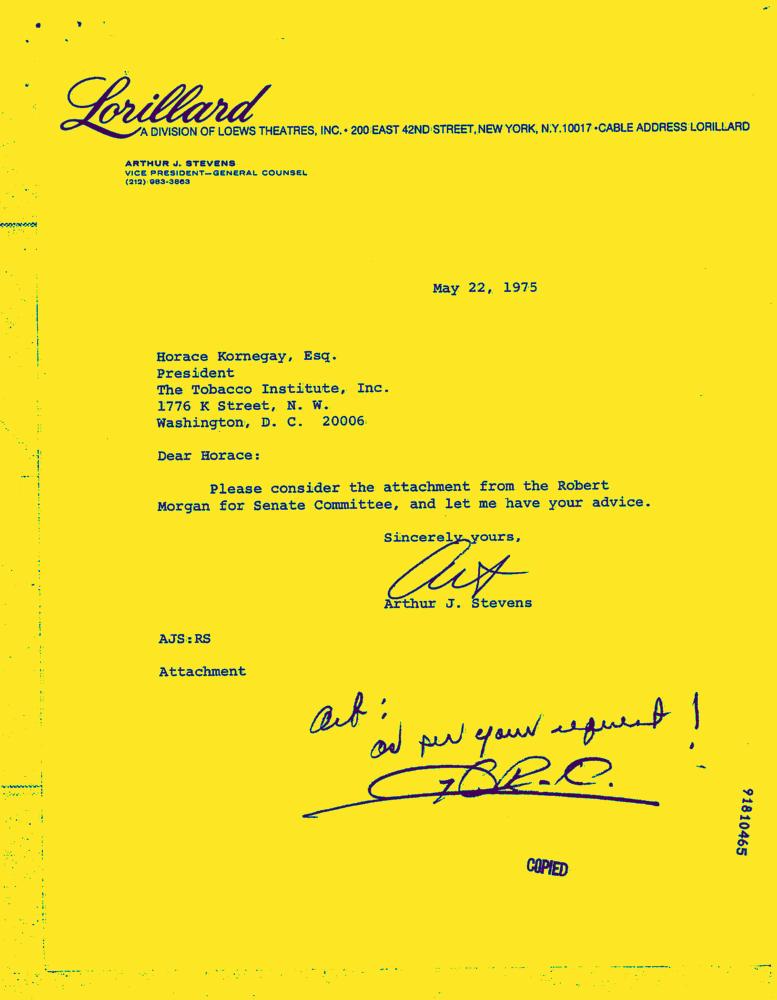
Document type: Letter-Doc